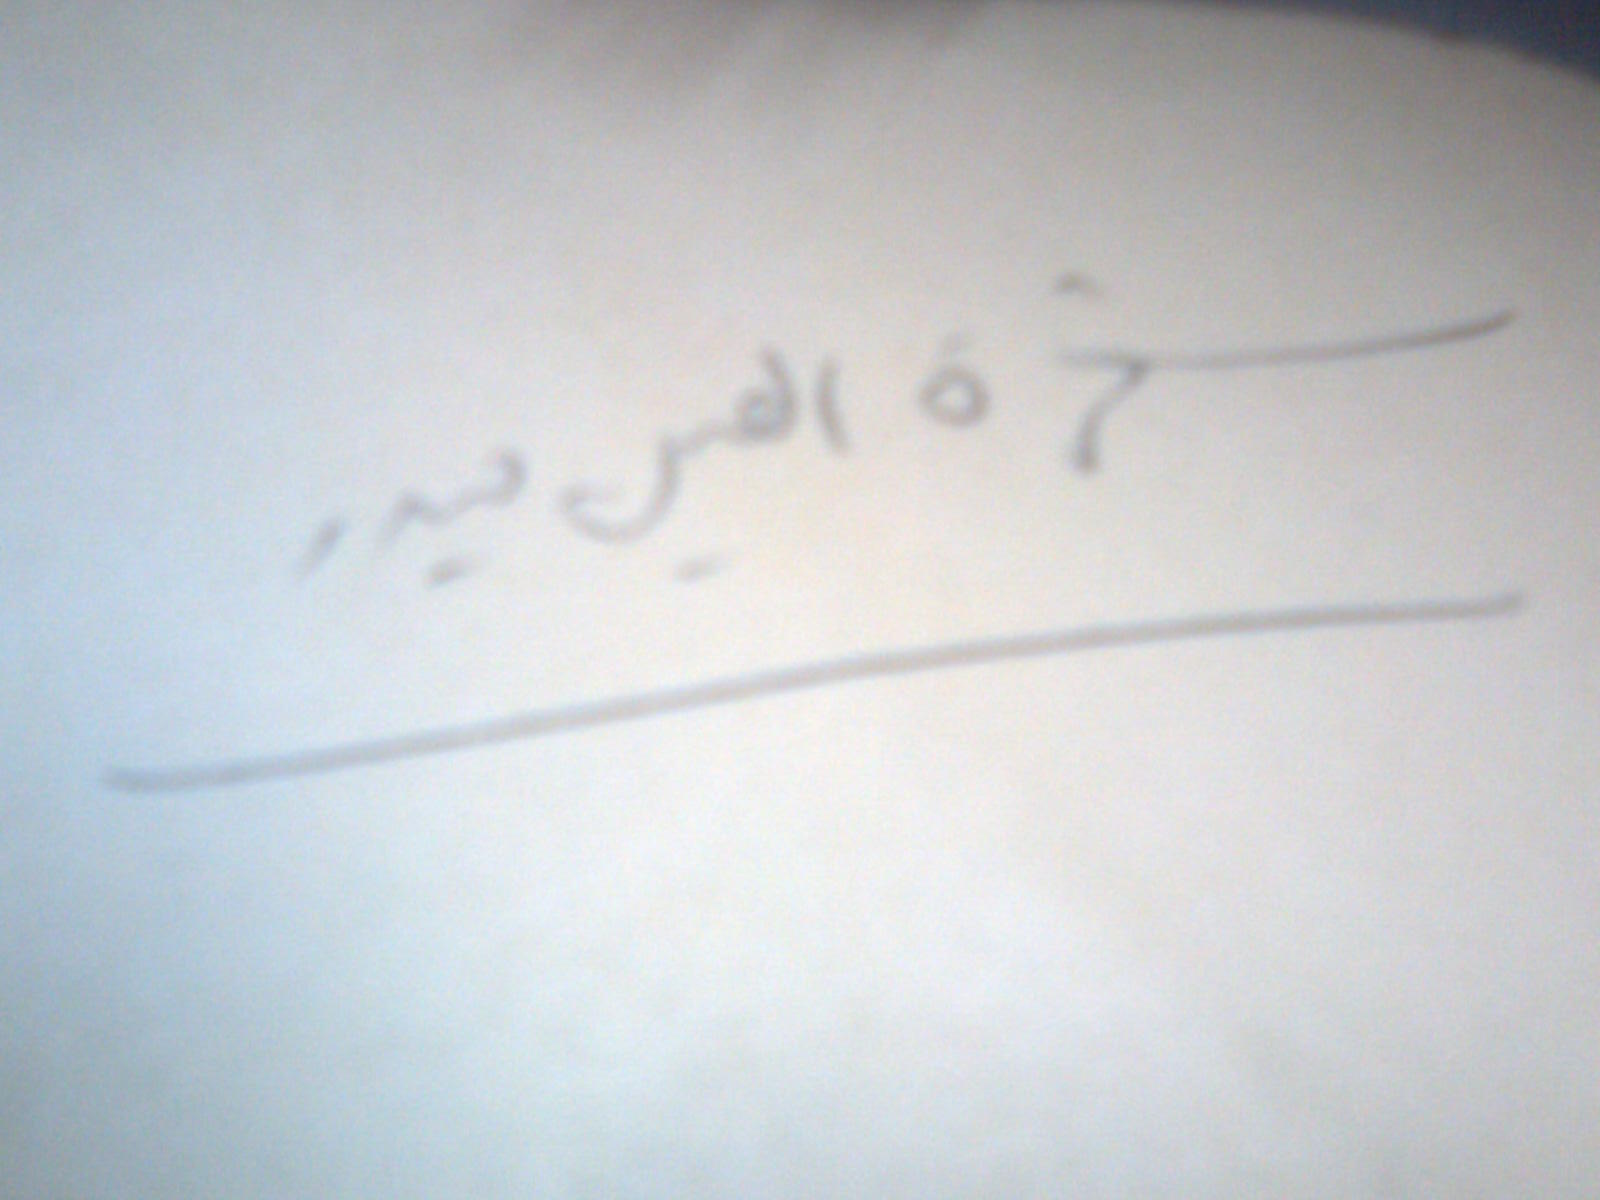
Signature of: qurratulain hyder